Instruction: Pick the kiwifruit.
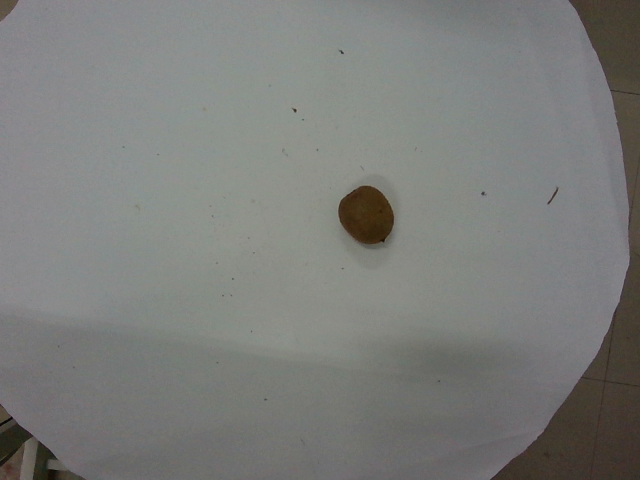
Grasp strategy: vertical